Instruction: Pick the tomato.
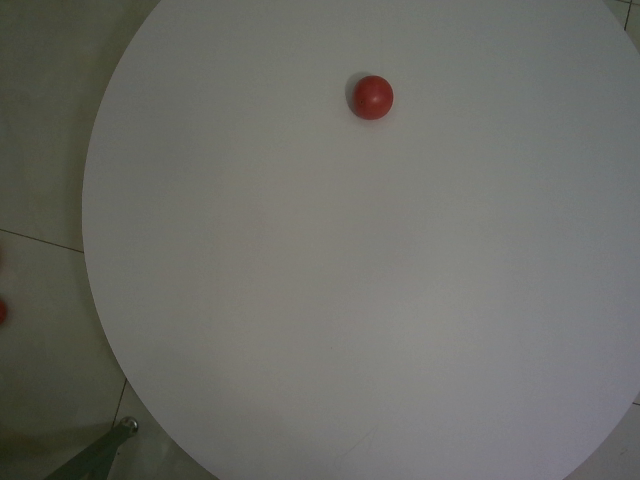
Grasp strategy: vertical